Question: What might the diagnosis be?
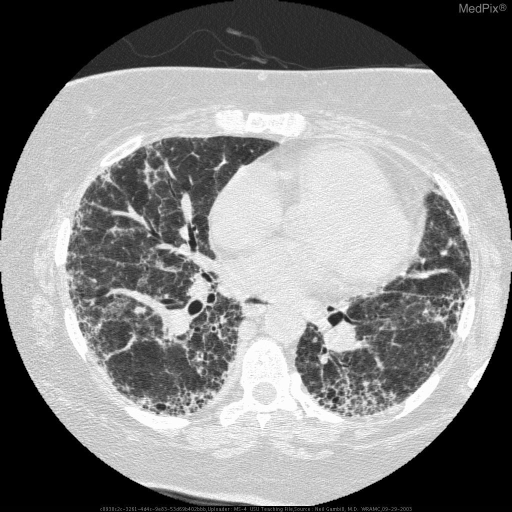
Answer: The possible diagnosis includes Usual Interstitial Pneumonia, Non-specific Interstitial Pneumonia, Rheumatoid lung dz, Chronic Hypersensitivity Pneumonitis.